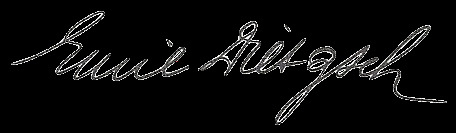
Signature of: emil dietzsch